Question: What is the suspected problem?
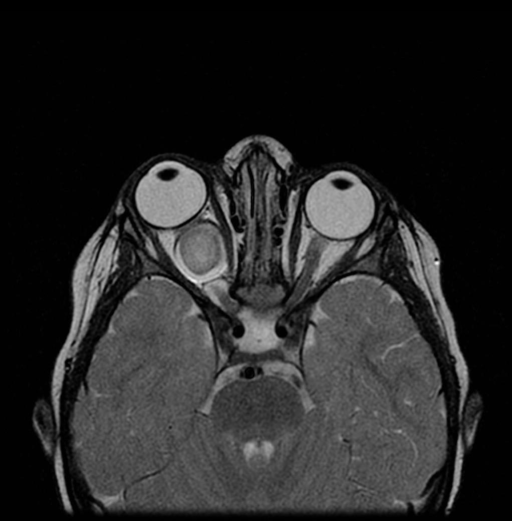
Answer: The findings suggest Right sided intraconal solid spherical mass continuous with the optic nerve. Meninges appear to be intact around mass with CSF surrounding mass. Mass appears to be confined within orbit and does not involve the optic chiasm. The signal intensity of the mass in T1W images is similar to the signal intensity of the optic nerves and brain matter. On T2W images, the mass again has similar intensity to the optic nerves and brain matter and has a higher intensity than the musculature. On T1W images, post-gadolinium, the mass shows fairly uniform contrast enhancement. Right sided intraconal solid spherical mass continuous with the optic nerve. Meninges appear to be intact around with sleeve of CSF surrounding the mass. It appears to be confined within the orbit and does not extend to involve the optic chiasm. The signal intensity on T1W is similar to the optic nerves. On T2W images, the mass again has similar intensity to the optic nerves, but has a higher intensity than the musculature. On T1W images after gadolinium, the mass shows fairly uniform contrast enhancement. The patient might have a history of 2 y.o. noted to have right sided proptosis.